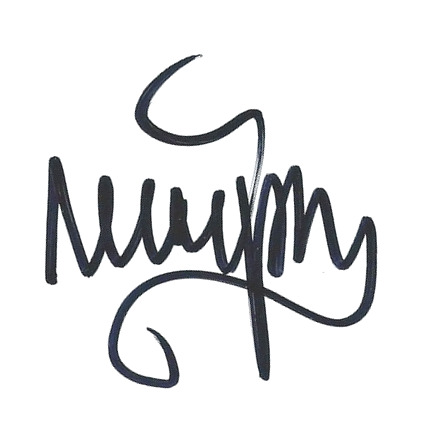
Signature of: małpa